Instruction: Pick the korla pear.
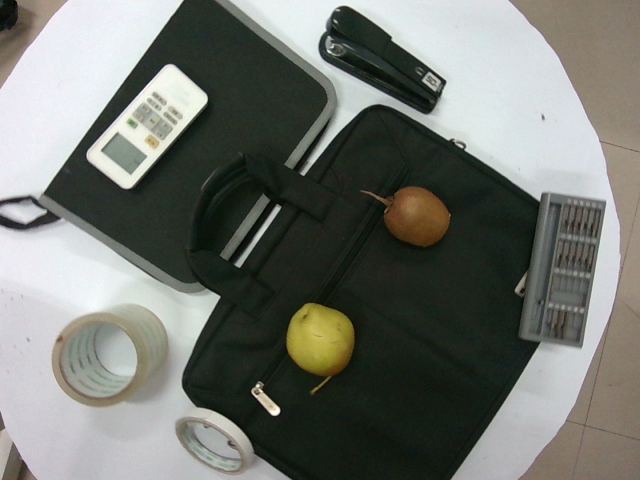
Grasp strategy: vertical